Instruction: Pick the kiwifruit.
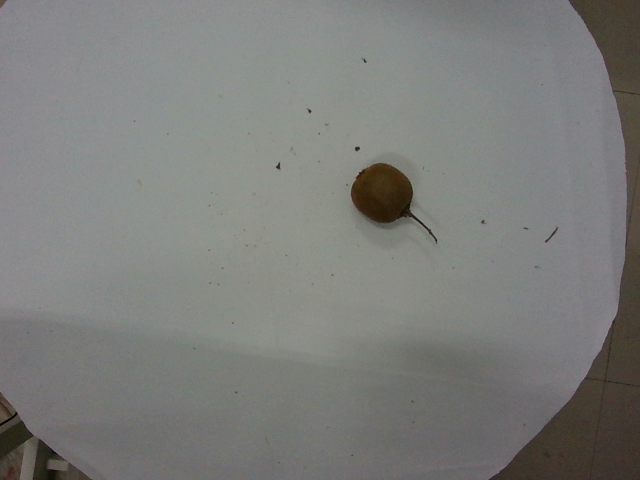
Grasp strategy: vertical